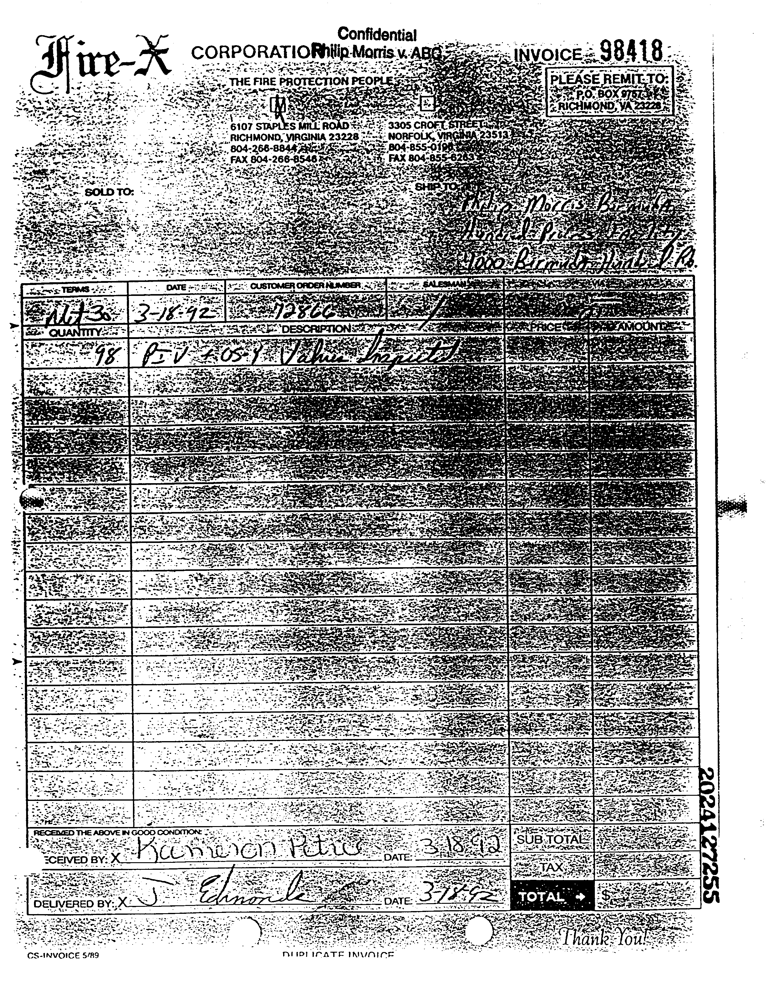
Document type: Invoice